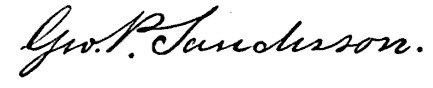
Signature of: george plaisted sanderson